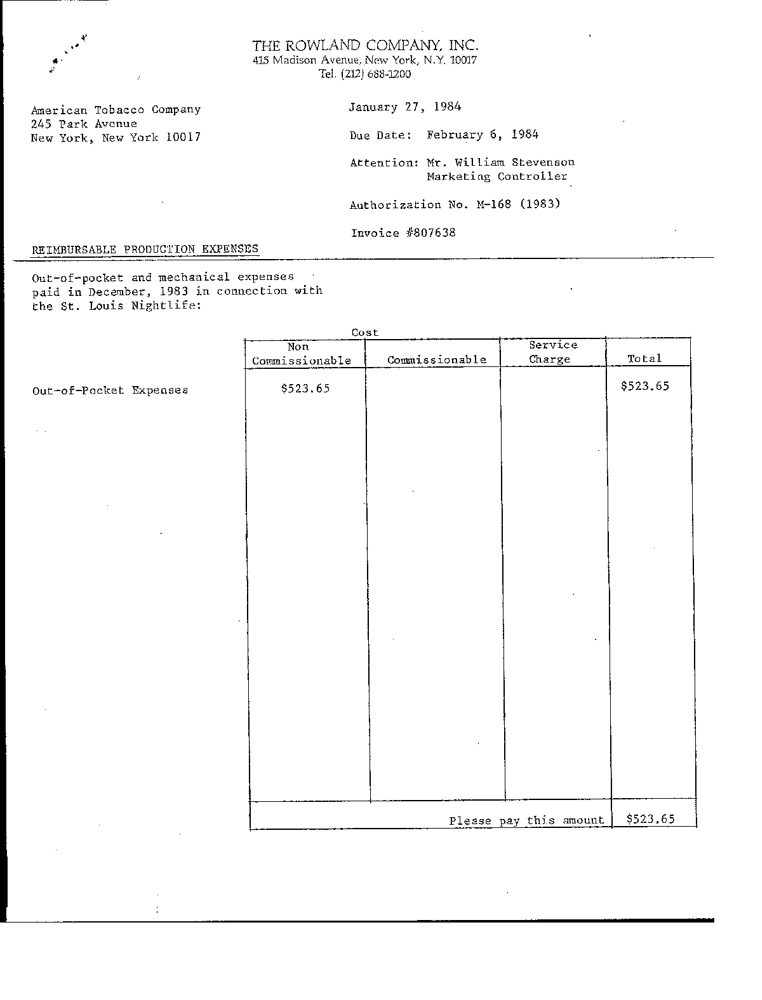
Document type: Invoice